Question: What could the diagnosis suggest?
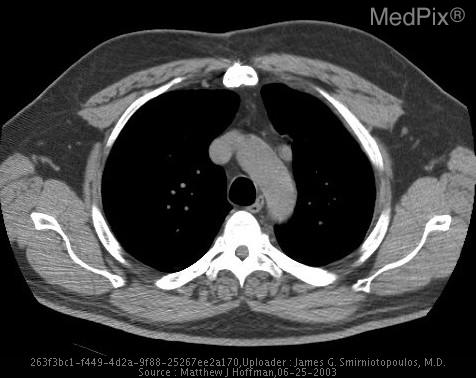
Answer: The possible diagnosis includes DDX:  PAPVR
      Persistent Left Sided Superior Vena Cava.